Identify and extract the amount in words, amount in numbers, payee name, cheque date, and bank name from the image.
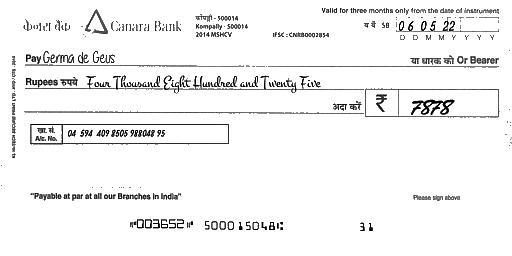
amt_in_words: Four Thousand Eight Hundred and Twenty Five
amt_in_figures: 7878
payee_name: Germa de Geus
bank_name: Canara Bank
cheque_date: 06/05/22